Question: What tax district, tax-rate area, or tax area code is specified in the document?
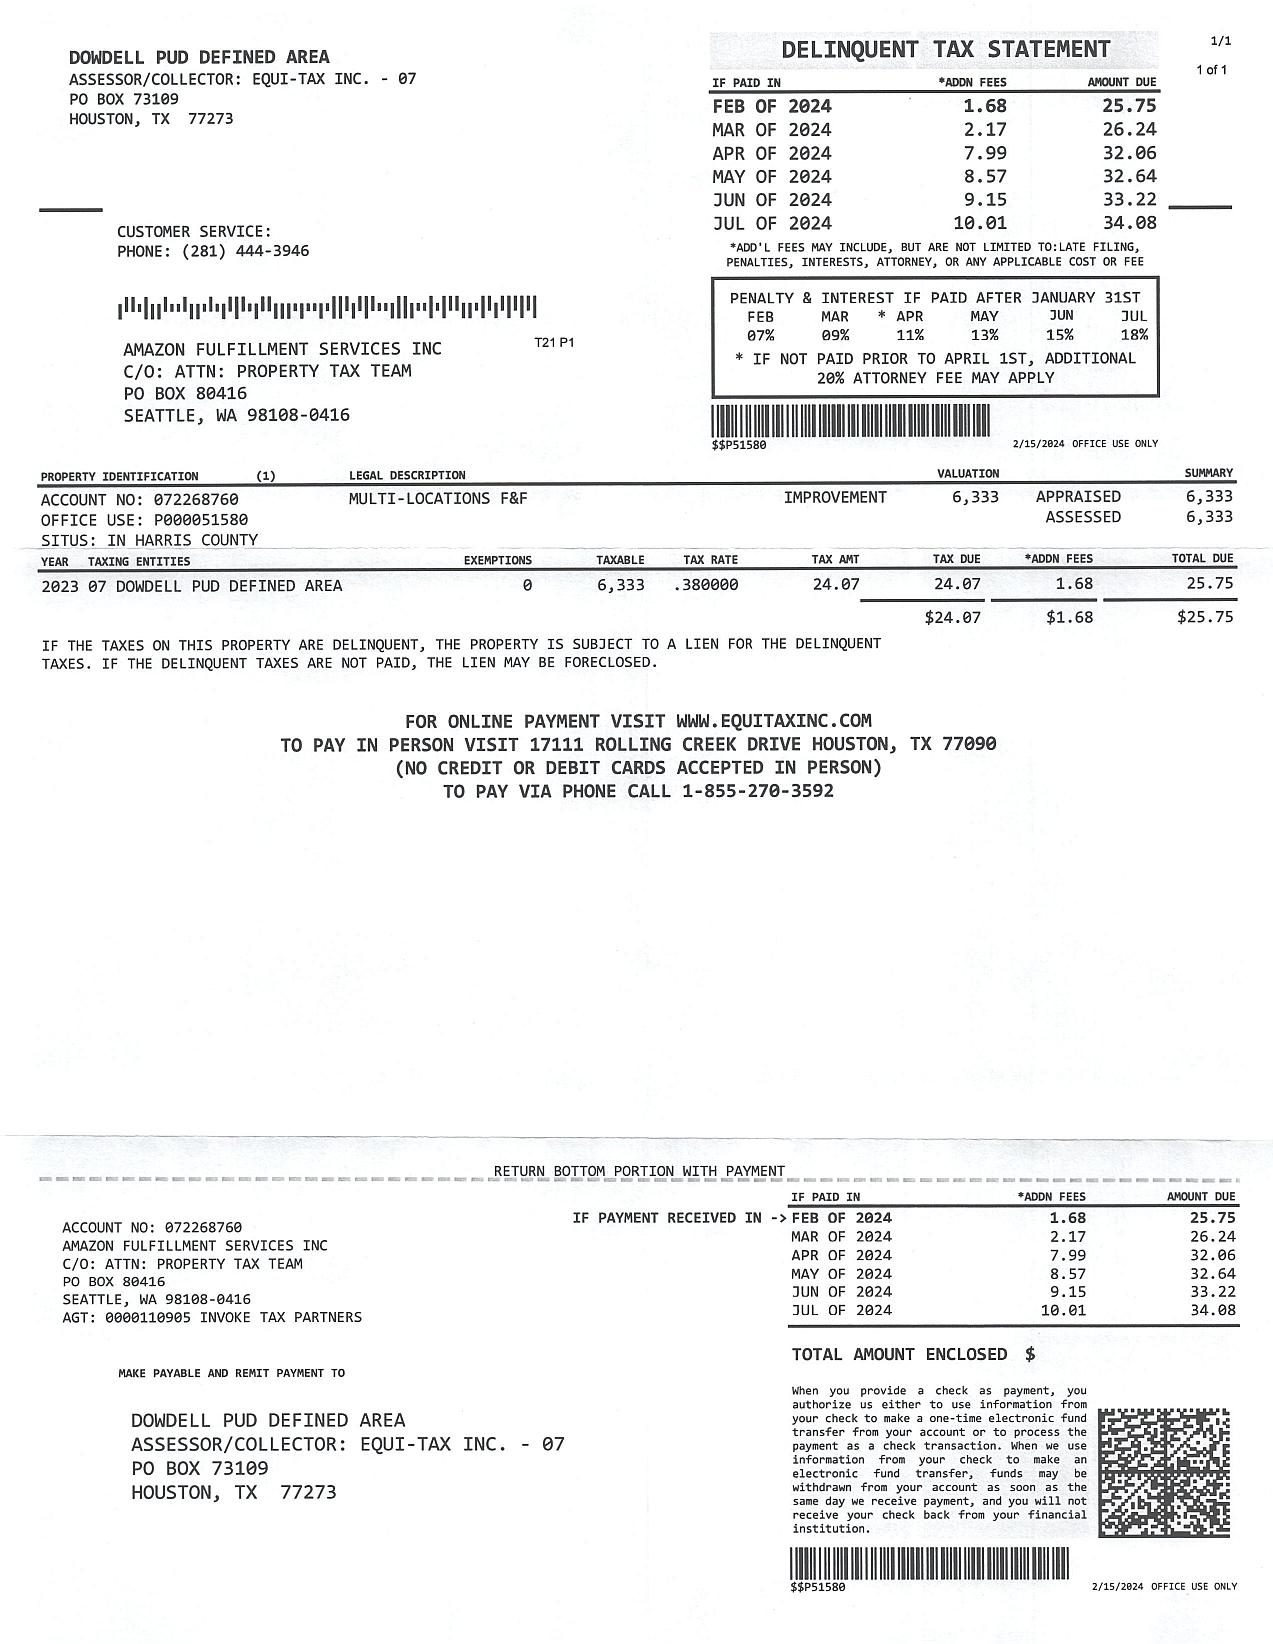
Answer: "07 DOWDELL PUD DEFINED AREA"